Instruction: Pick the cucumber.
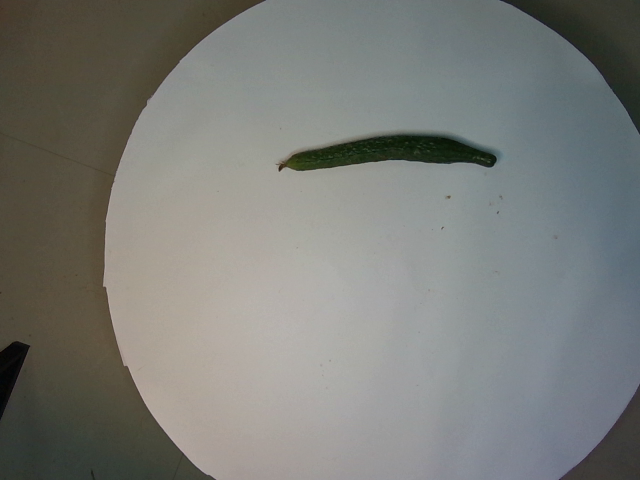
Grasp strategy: vertical